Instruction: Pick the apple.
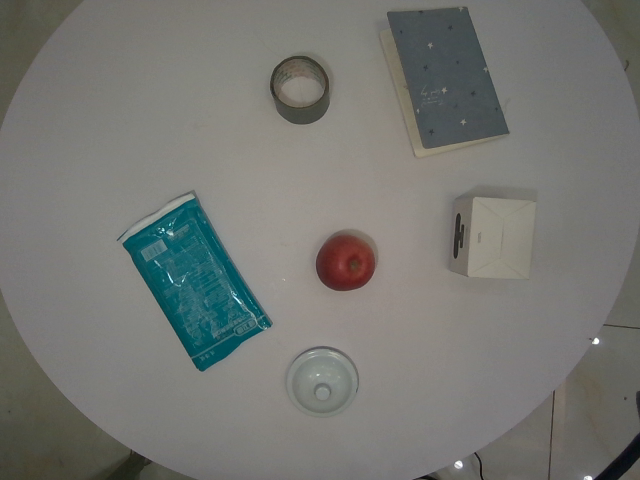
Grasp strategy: vertical